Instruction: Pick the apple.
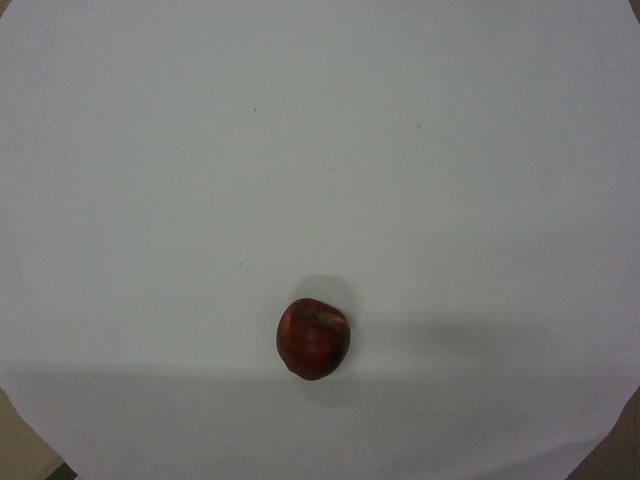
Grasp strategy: vertical